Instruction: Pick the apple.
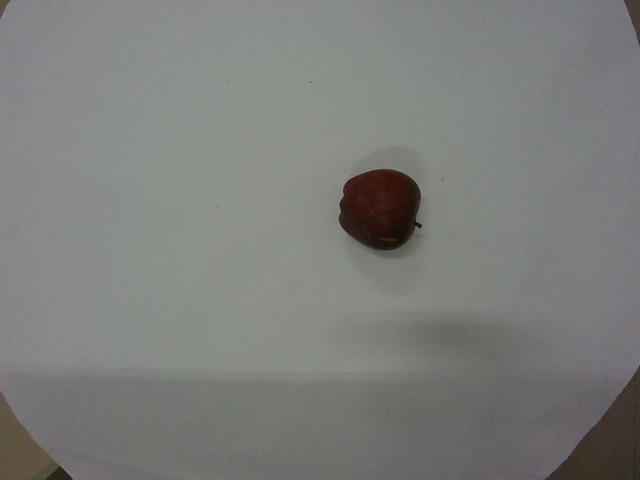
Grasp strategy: vertical